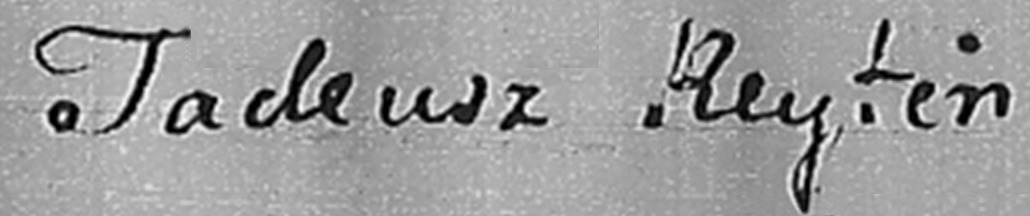
Signature of: tadeusz rejtan